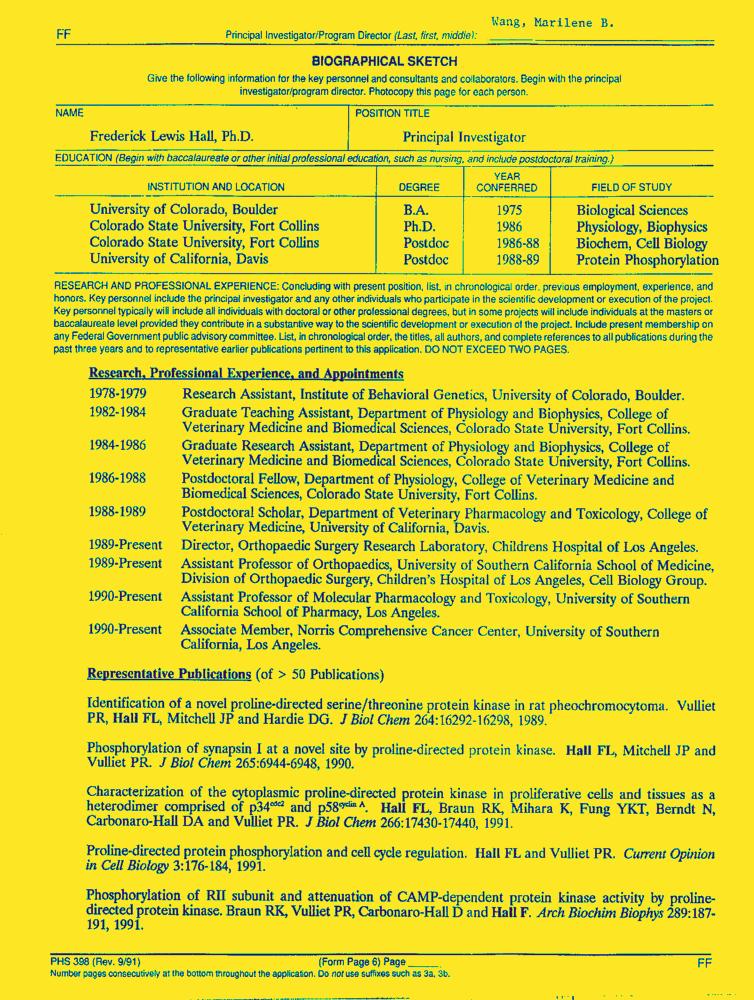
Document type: Resume-Doc